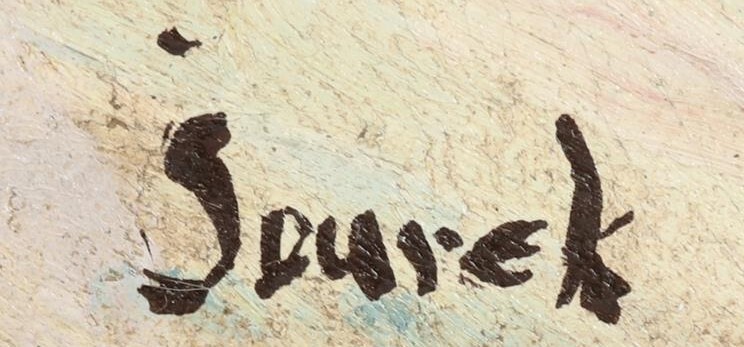
Signature of: bohumil šourek